Question: What appears to be the issue?
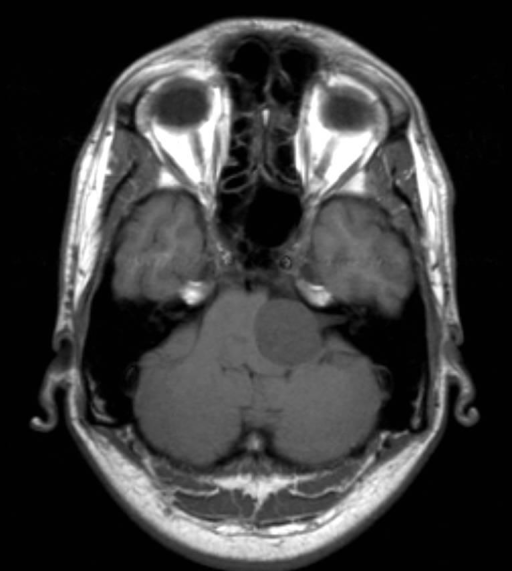
Answer: The findings suggest The MRI reveals an "ice-cream cone" shaped lesion originating from the L. IAC, with extension into the CPA, extending rostrally to compress the left CN V.  It is not invading the brain stem but is compressing it.  On T1, the mass is hypointense with adjacent brain parenchyma and hyperintense on T2 imaging.  There is avid post-gadolinium enhancement on T1 imaging in a slightly heterogenous manner throughout the mass.. Mass lesion evident in the CPA with "ice-cream cone" morphology, originating from the IAC.  It is  hypointense in the pre-contrast image compared to the surrounding brain parenchyma.. The patient might have a history of Patient is a 34 year old man who presented with a 2 year history of increasing hearing loss, tinnitus and occasional vertigo.  In the last few months he has developed L. facial numbness in the V1-V2 distribution..